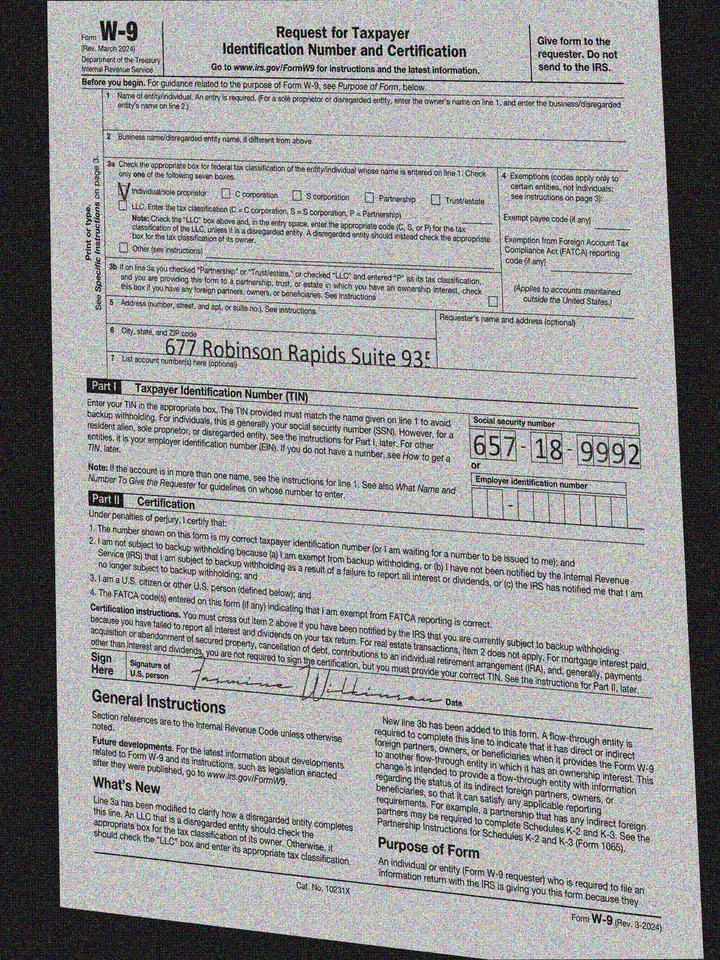
adr1: 677 Robinson Rapids Suite 935
cbx: yes
ssn: 657189992